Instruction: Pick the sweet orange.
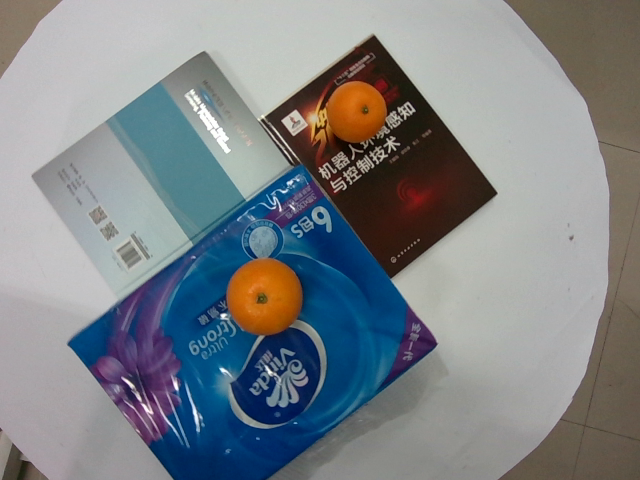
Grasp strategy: vertical